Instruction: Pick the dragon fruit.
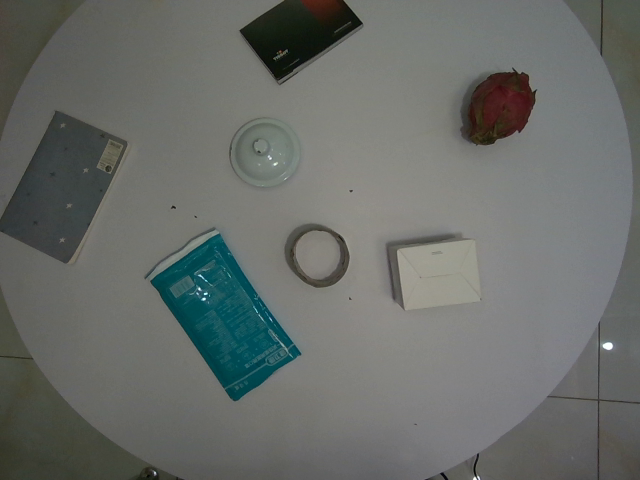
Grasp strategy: vertical